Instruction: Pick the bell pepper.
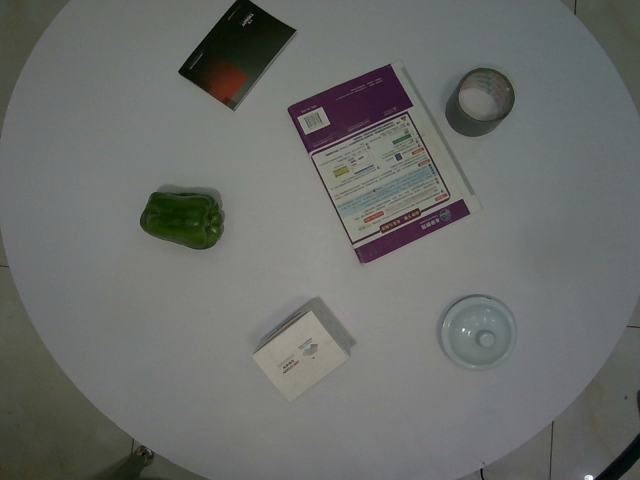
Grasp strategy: vertical